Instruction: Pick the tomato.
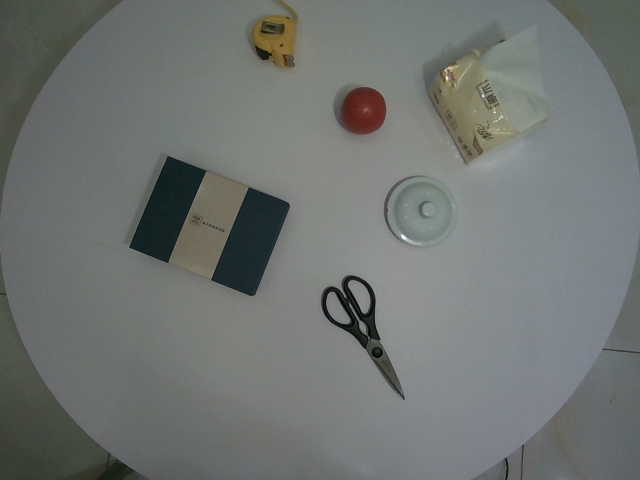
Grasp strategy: vertical